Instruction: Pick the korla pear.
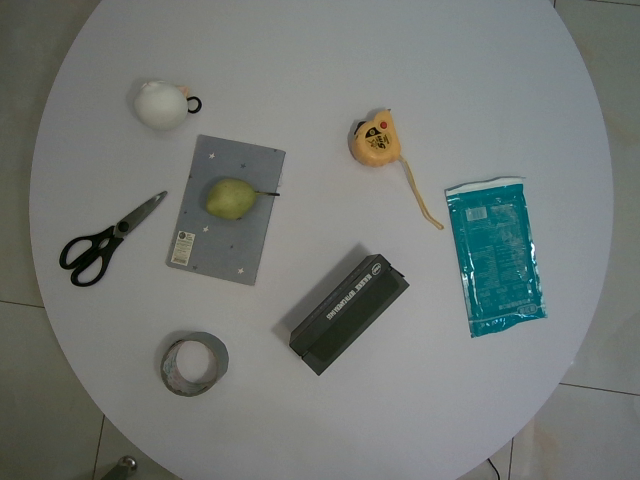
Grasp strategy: vertical